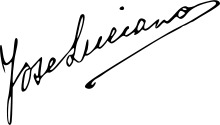
Signature of: josé luciano de castro